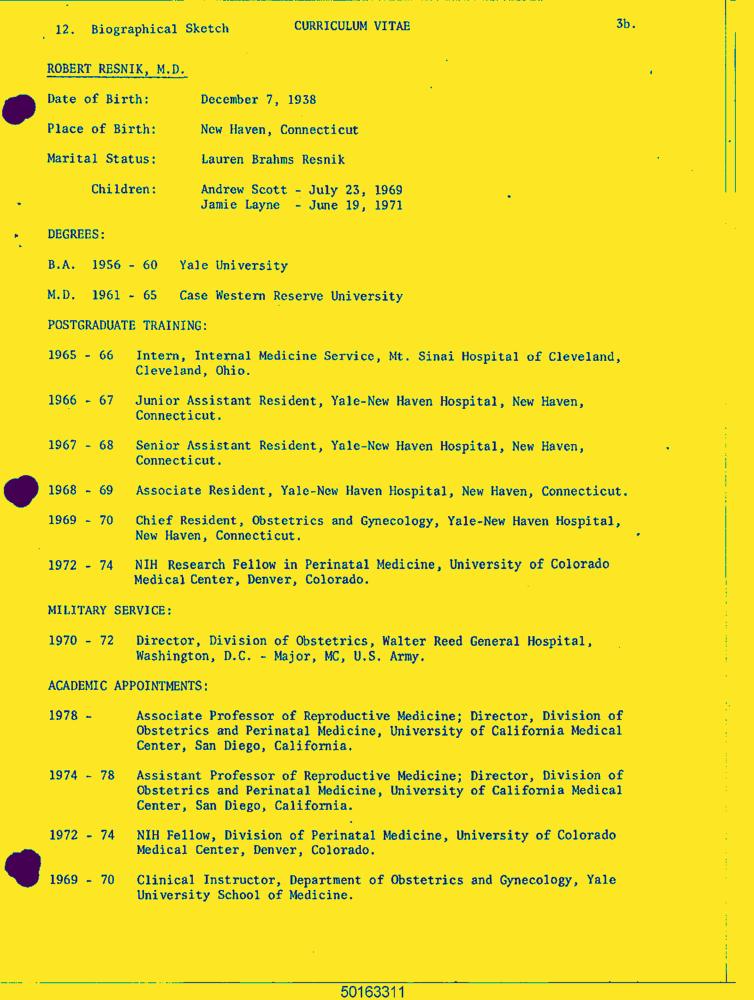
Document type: Resume-Doc